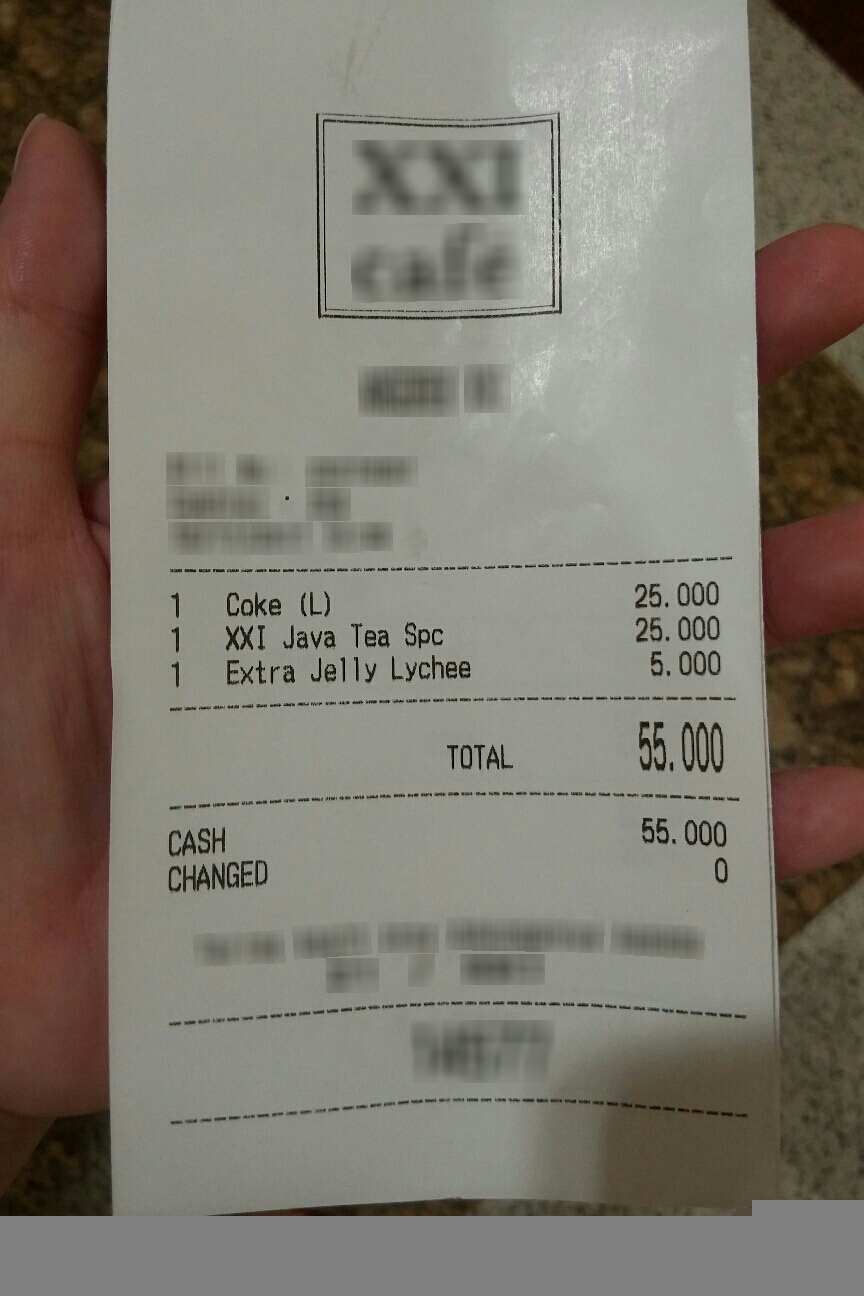
Number of items: 3
Total: 55.000
OCR text regions:
text: TOTAL
text: 55.000
text: CASH
text: 55.000
text: CHANGED
text: 0
text: Coke
text: (L)
text: 1
text: 25.000
text: XXI
text: Java
text: Tea
text: Spc
text: 1
text: 25.000
text: Extra
text: Jelly
text: Lychee
text: 1
text: 5,000